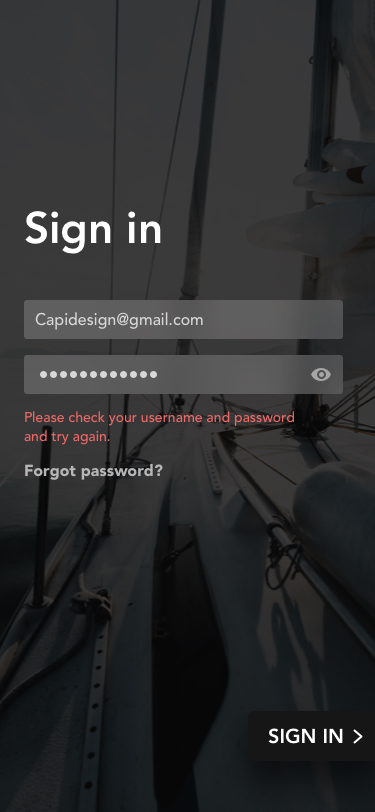
Text in this UI design:
Please check your username and password
and try again.
Forgot password?
Sign in
Capidesign@gmail.com
SIGN IN